Question: What could the diagnosis suggest?
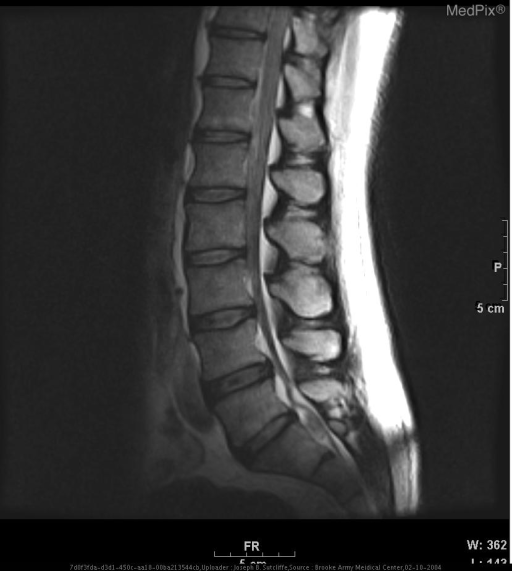
Answer: The possible diagnosis includes L5-S1 Disk extrusion/sequestered disk with compression of cauda equina

Other extradural spinal lesions, much less likely in light of patient's history:
Spinal canal meningioma
Spinal canal schwannoma
Spinal canal neurofibroma
Chordoma
Dural or extradural metastatic disease (e.g. lymphoma)
Spinal AVM
Osteochondroma.